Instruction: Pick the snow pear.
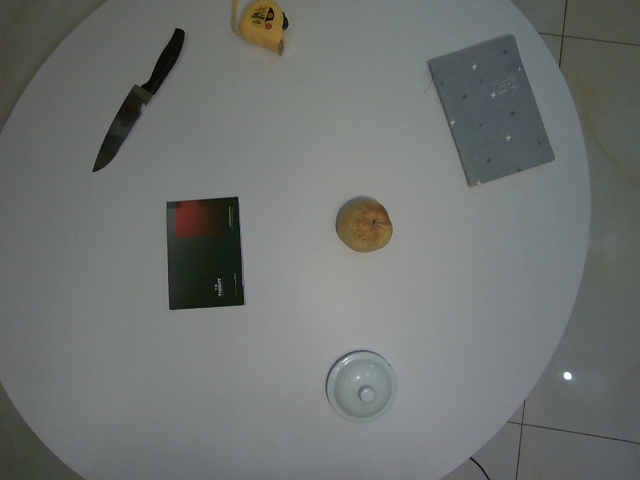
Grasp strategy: vertical